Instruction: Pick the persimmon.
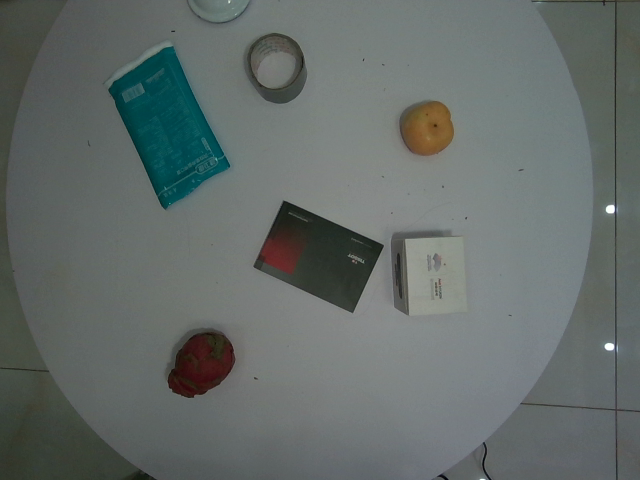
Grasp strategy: vertical